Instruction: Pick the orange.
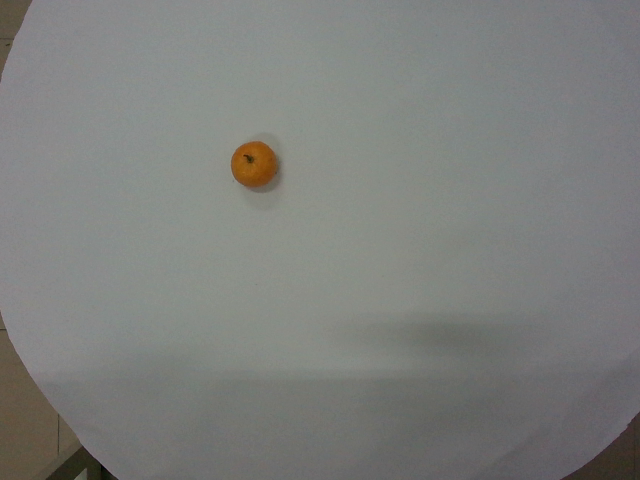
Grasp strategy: vertical